Question: What appears to be the issue?
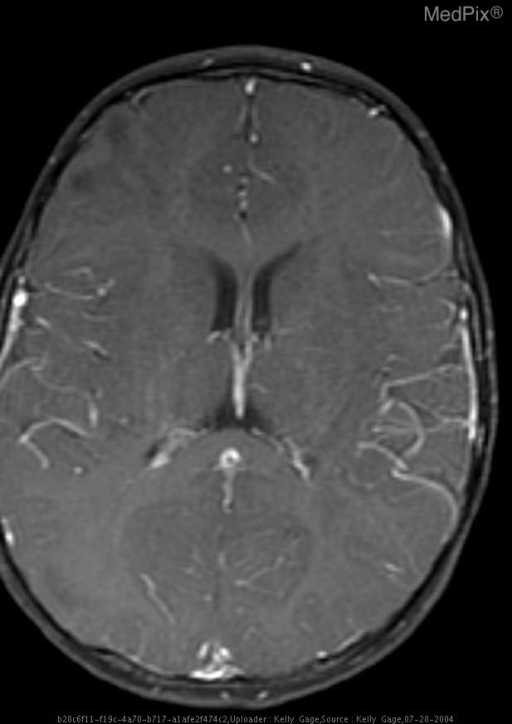
Answer: The findings suggest Numerous subcortical intensities with thinning of the overlying cortex, and subependymal nodules.. Axial T1 post gad demonstrates multiple subcortical non-enhancing hypointensities with some thinning of the overlying cortex. The patient might have a history of 8 month old male with sibling with tuberous sclerosis..